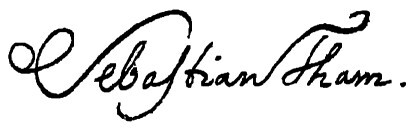
Signature of: sebastian tham